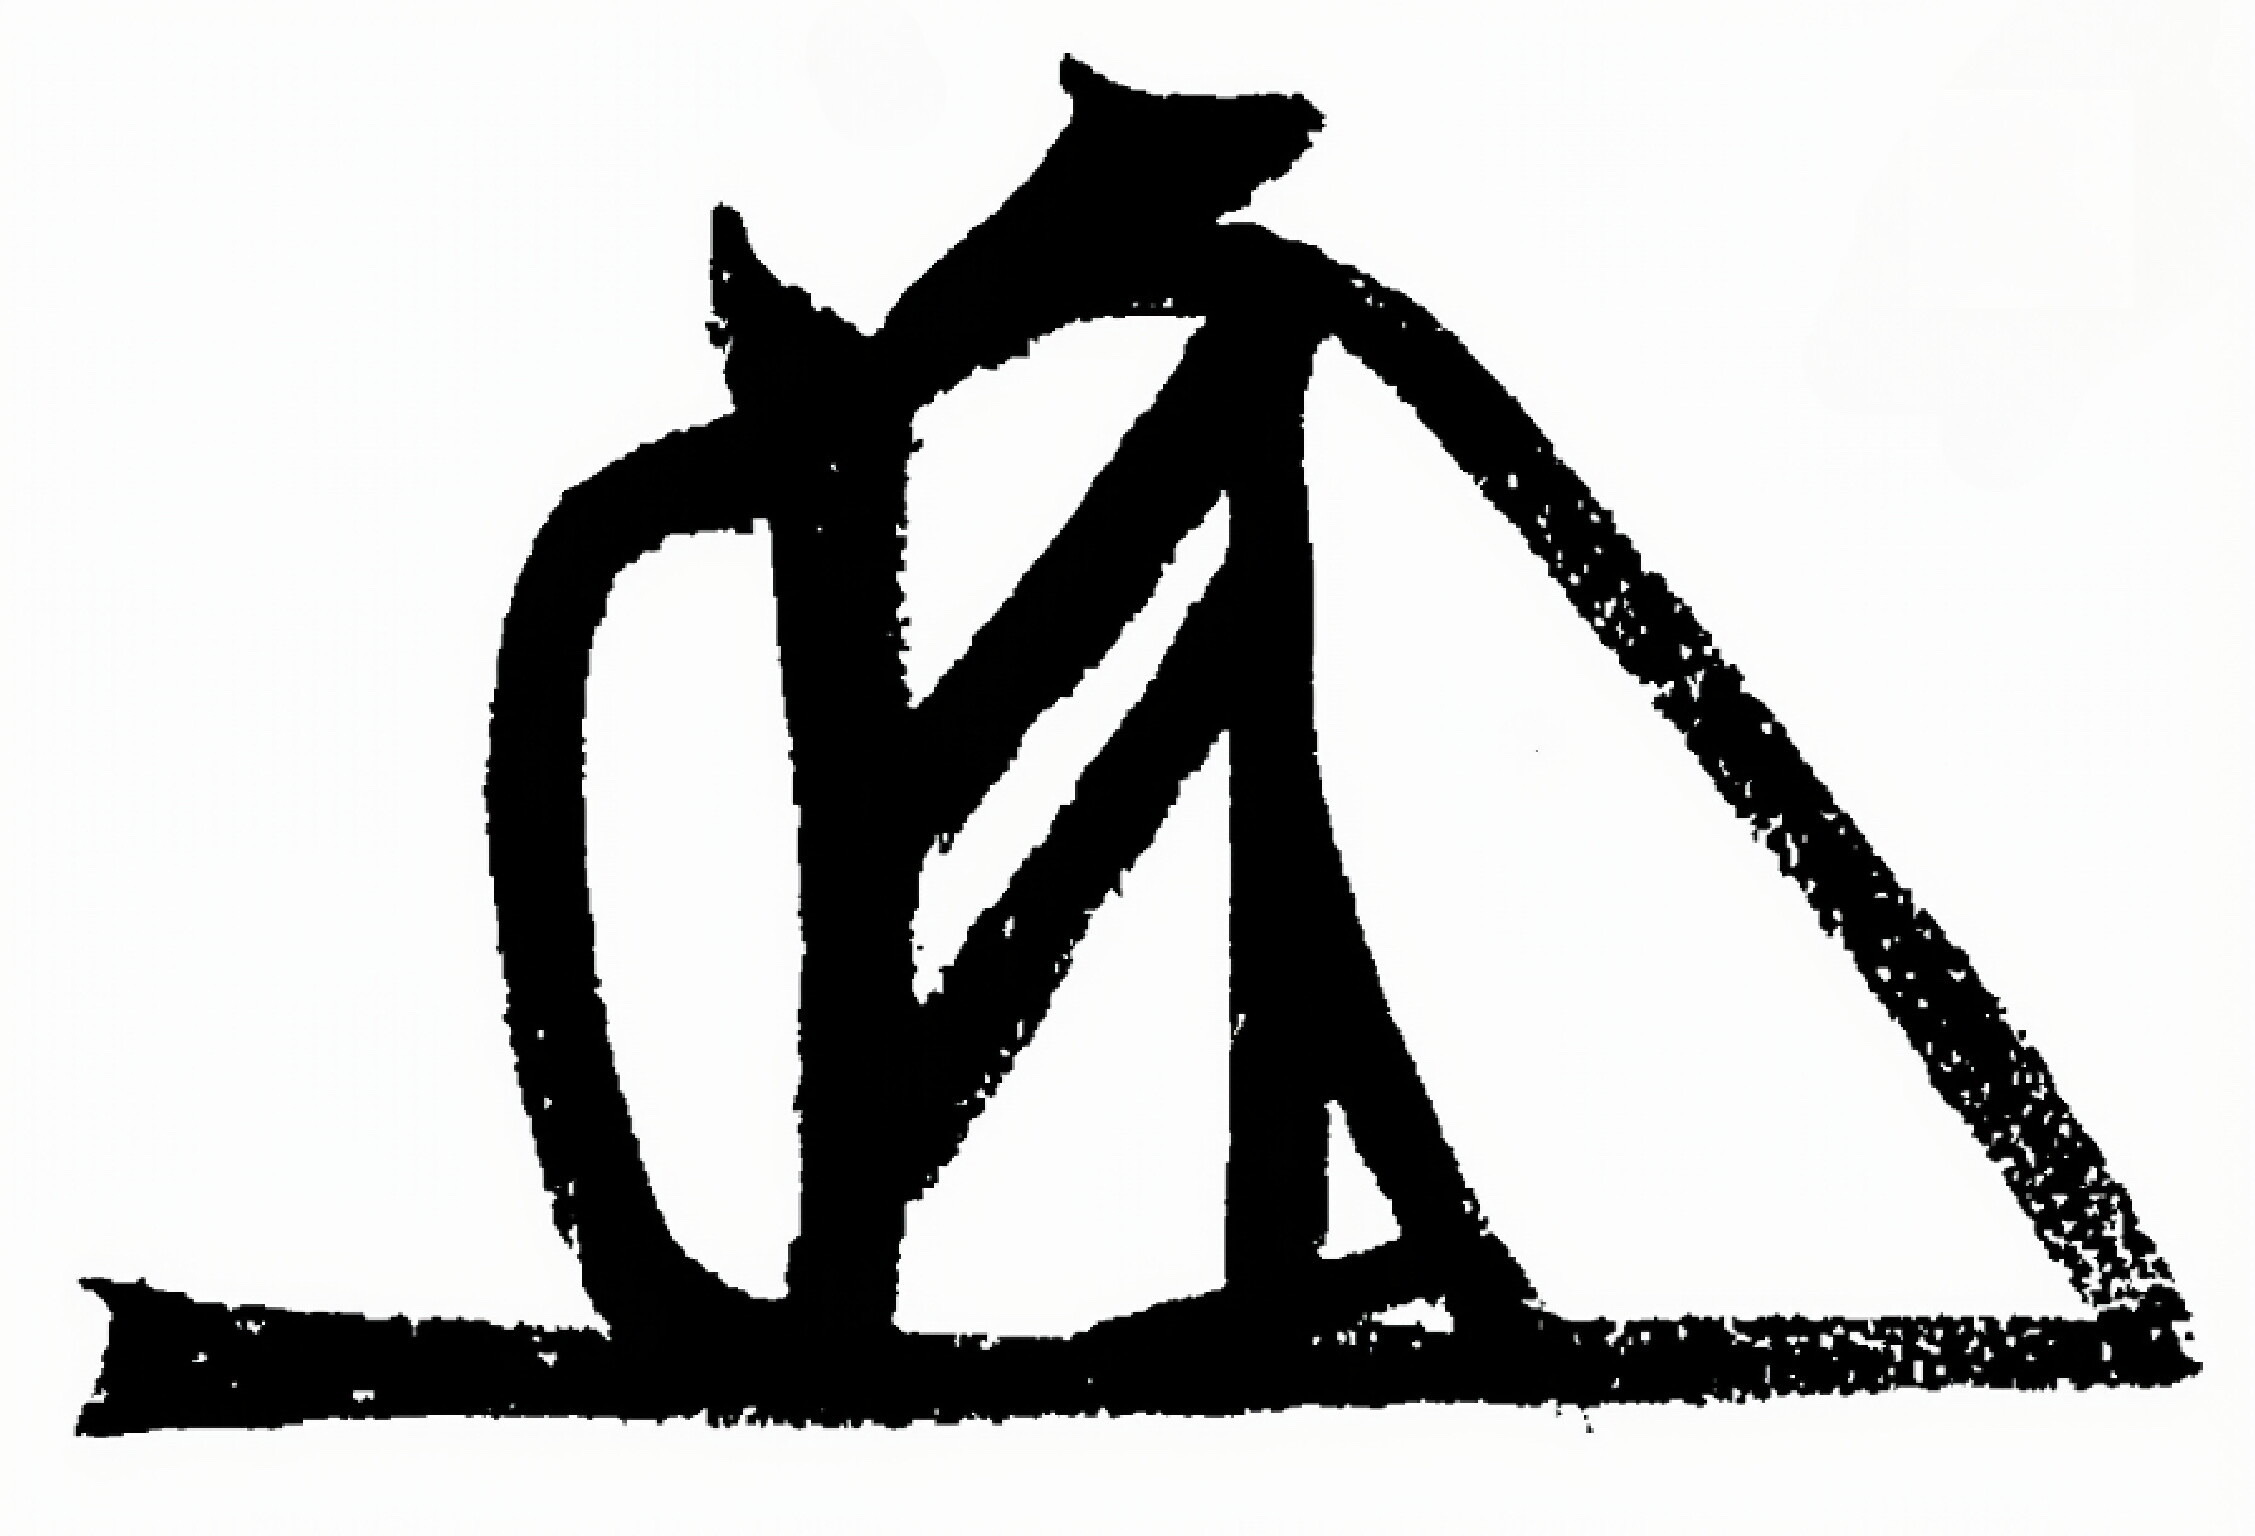
Signature of: ashikaga shigeuji